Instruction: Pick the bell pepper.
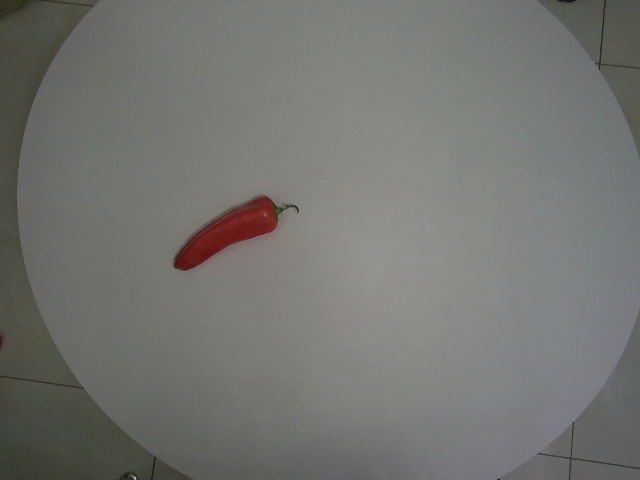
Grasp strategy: vertical